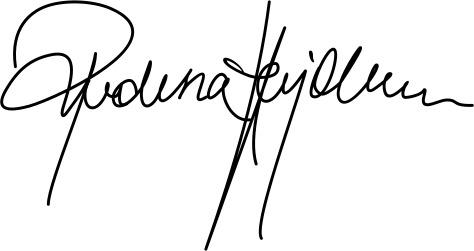
Signature of: rudina hajdari